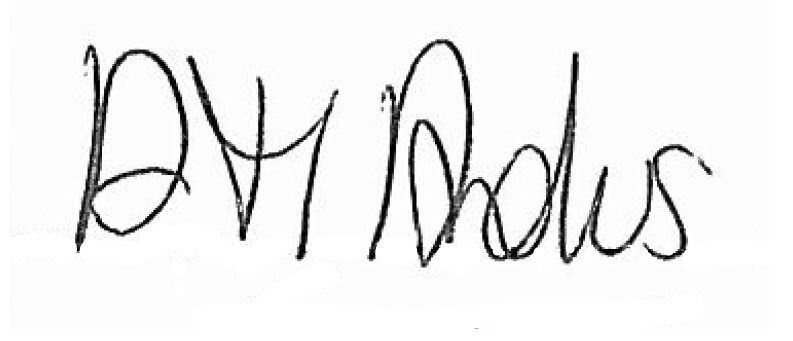
Signature of: anna maria anders